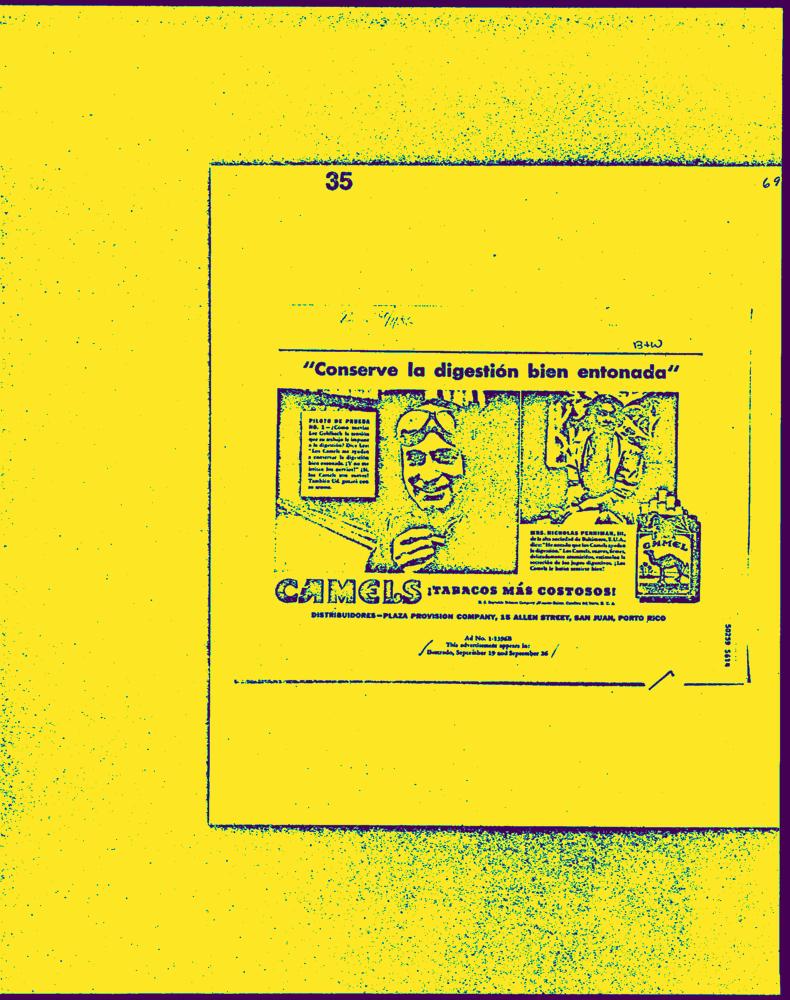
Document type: AD